Question: What is the potential diagnosis?
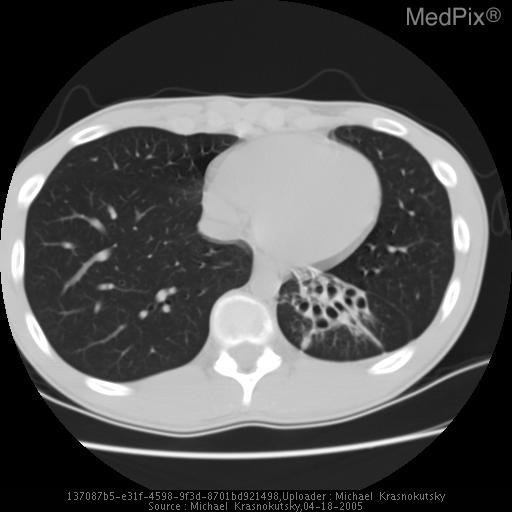
Answer: The possible diagnosis includes •  Bronchiectasis
•  CCAM (this case demonstrates dilated bronchi and not cysts as in CCAM)
•  Pulmonary Sequestration - (no abnormal blood supply in this case).